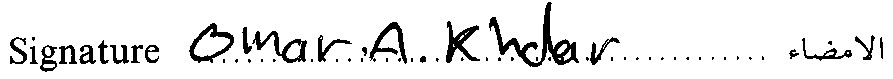
Signature of: omar khadr